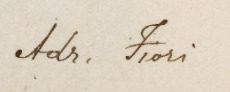
Signature of: adriano fiori